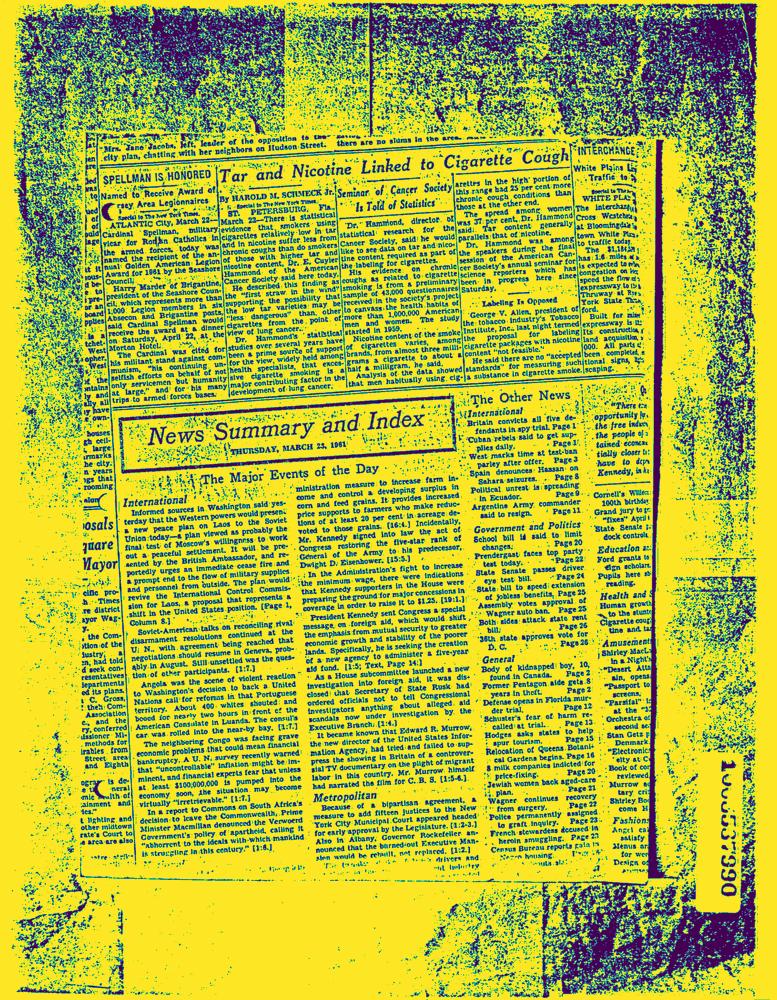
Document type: News-Article